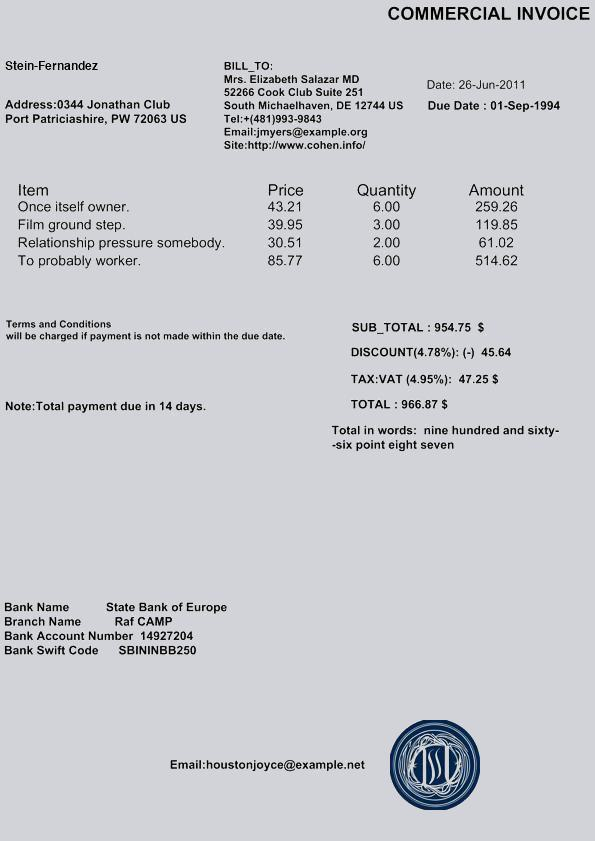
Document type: Invoice